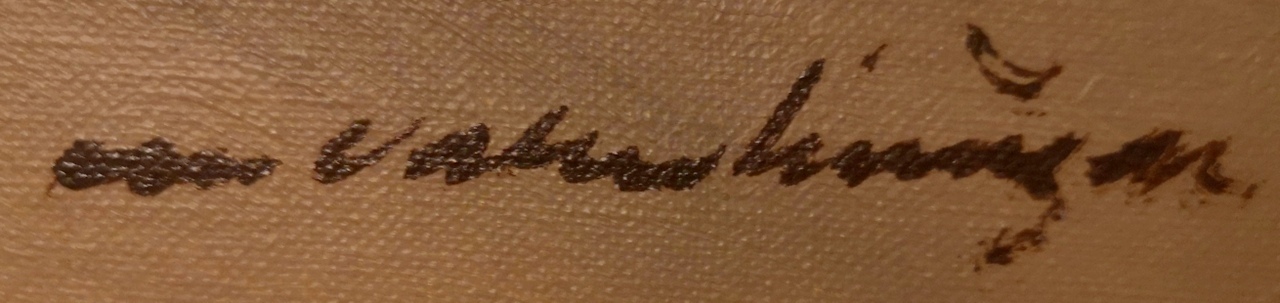
Signature of: christian valentinusen